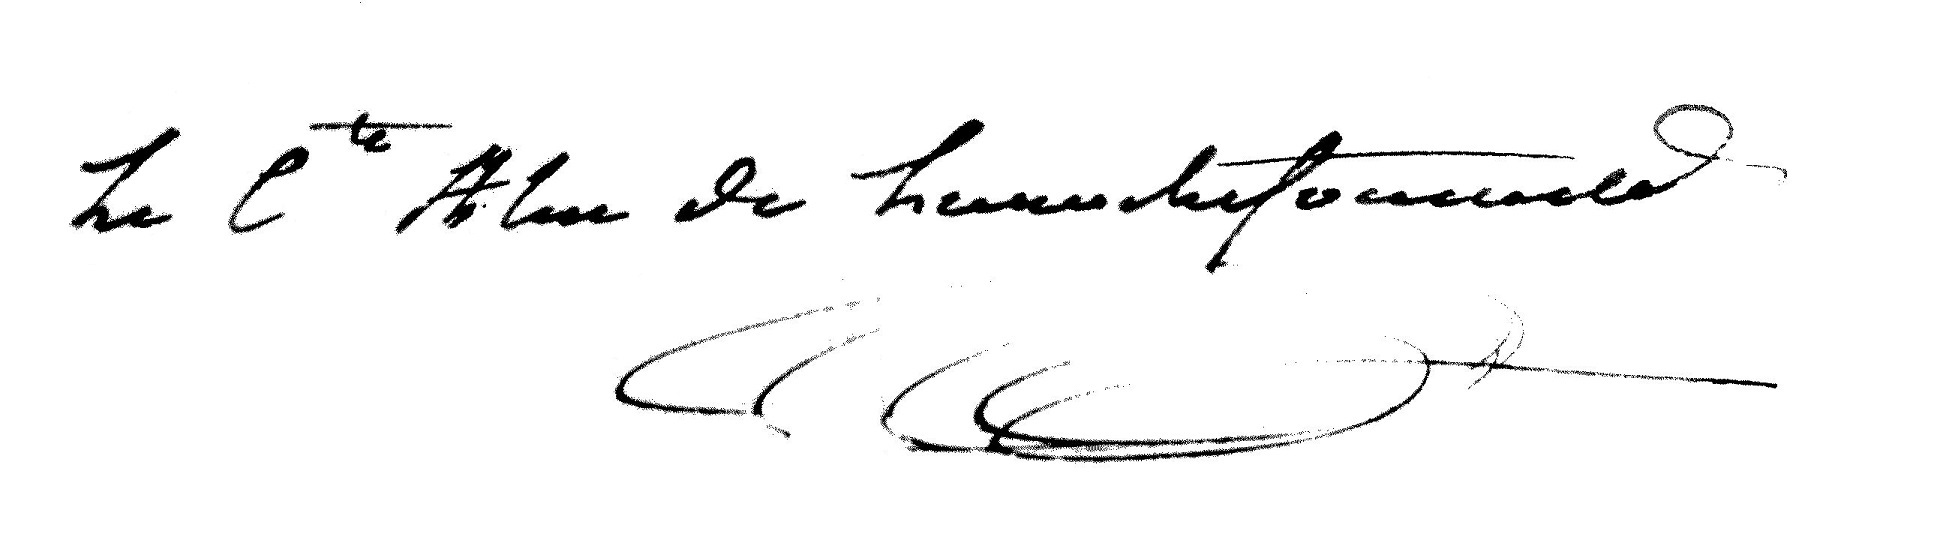
Signature of: alexandre françois de la rochefoucauld 1st count of la rochefoucauld